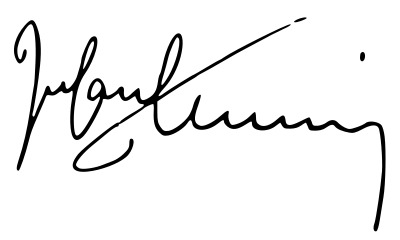
Signature of: julian tuwim